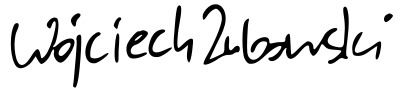
Signature of: wojciech zubowski